Question: Talk about the condition:
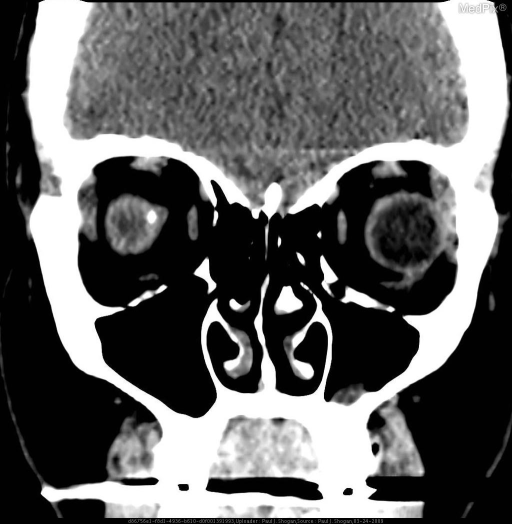
Answer: The disease is discussed as: Orbital calcifications are common incidental findings, occurring in characteristic locations.  Commonly encountered calcifications include trochlear calcifcations, optic drusen, scleral plaques, and phthisis bulbi.

Trochlear calcifcations occur in adults as normal age-related variants or in young patients with diabetes mellitus.  These calcifications are typically in a superomedial location within the orbit.

Optic drusen are a cause of benign pseudopapilledema, and are commonly seen in patients with age-related macular degeneration, although, they may also be found in young patients.  On CT, optic drusen are recognized as punctate calcifications located at the junction of the head of the optic nerve and globe, involving the optic disc.

Scleral plaques are commonly seen in the elderly, and are calcifications located at the insertion sites of the medial and lateral rectus muscles.  Other causes include systemic hypercalcemic states such as hyperparathyroidism, hypervitaminosis D, sarcoidosis, chronic renal disease.

Phthisis bulbi is the sequela of infection, inflammation, trauma, or autoimmune disease with a resultant nonfunctioning globe.  CT imaging reveals a shrunken globe with ocular calcification or ossification.